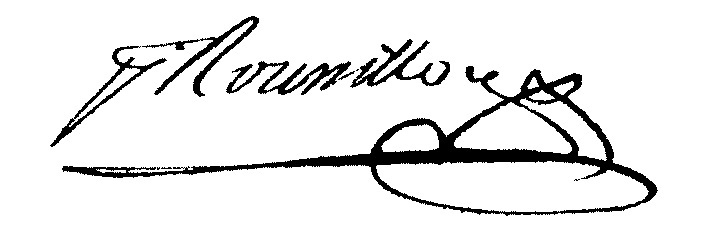
Signature of: pierre augustin roussillou